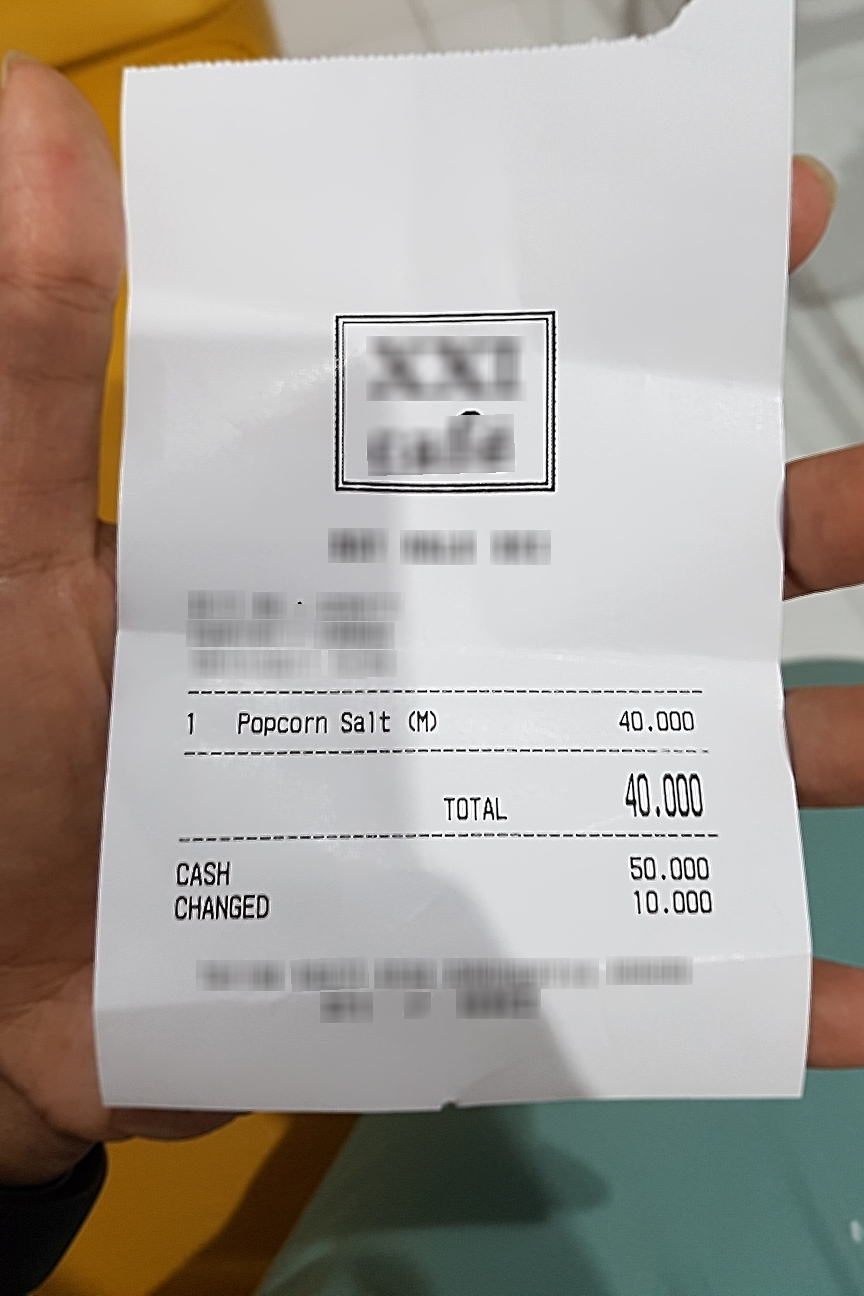
Number of items: 3
Total: 40.000
OCR text regions:
text: 1
text: Popcorn
text: Salt
text: (M)
text: 40.000
text: TOTAL
text: 40.000
text: CASH
text: 50.000
text: CHANGED
text: 10.000